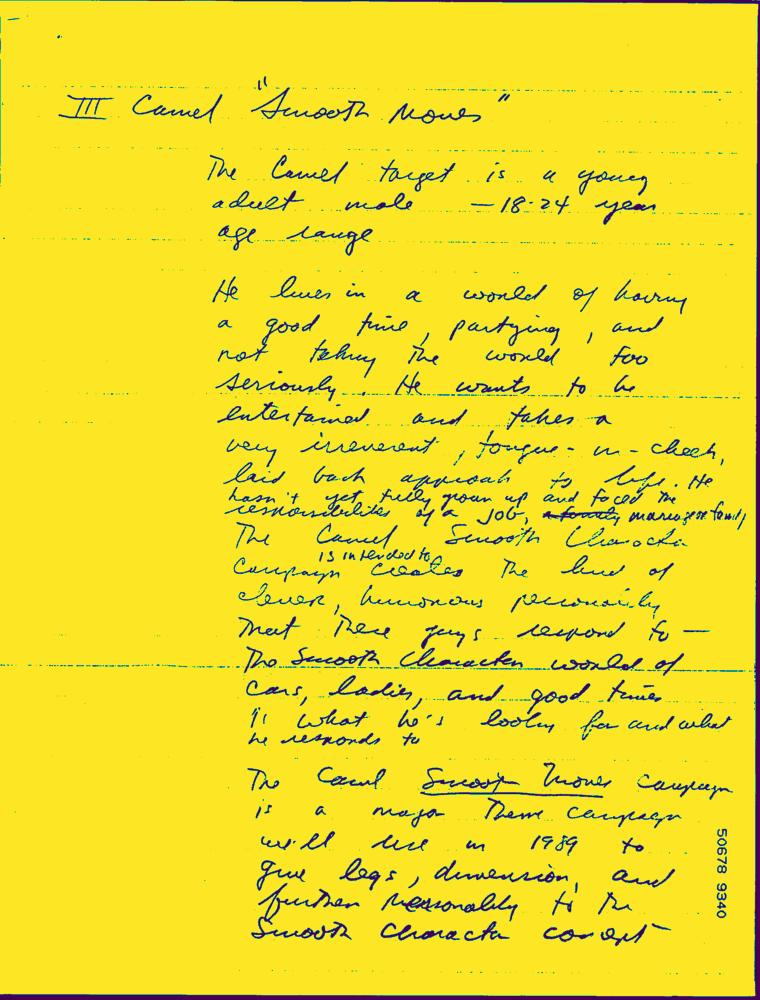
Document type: Hand-Written